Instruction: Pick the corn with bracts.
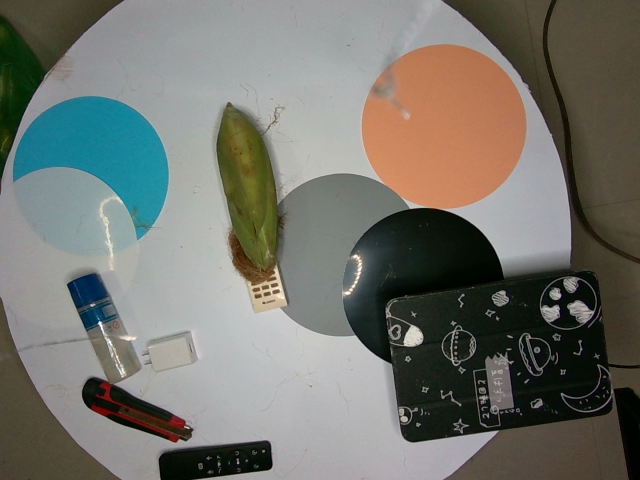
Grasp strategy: vertical